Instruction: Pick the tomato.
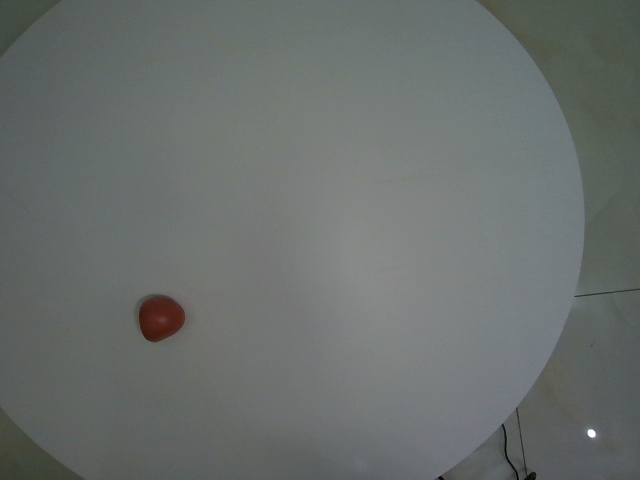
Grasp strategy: vertical